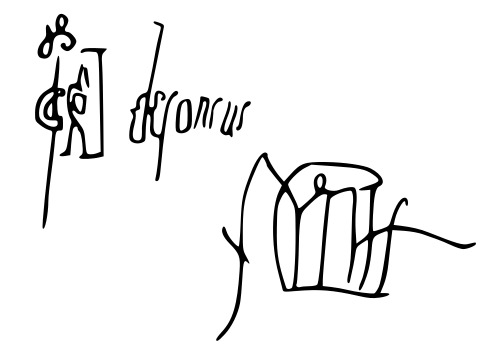
Signature of: alfonso iii of asturias